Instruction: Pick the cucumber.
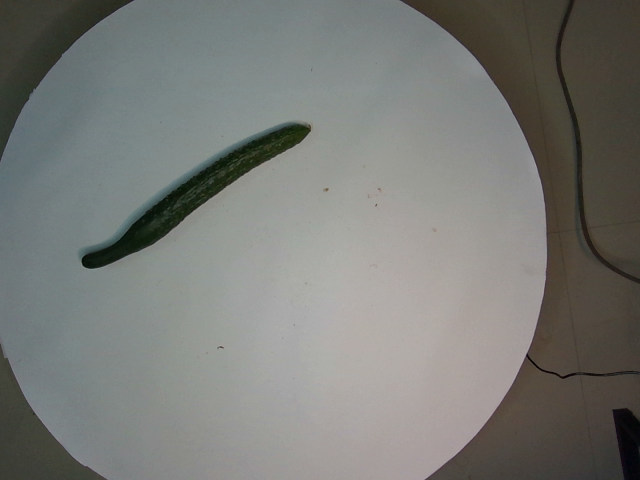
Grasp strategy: vertical